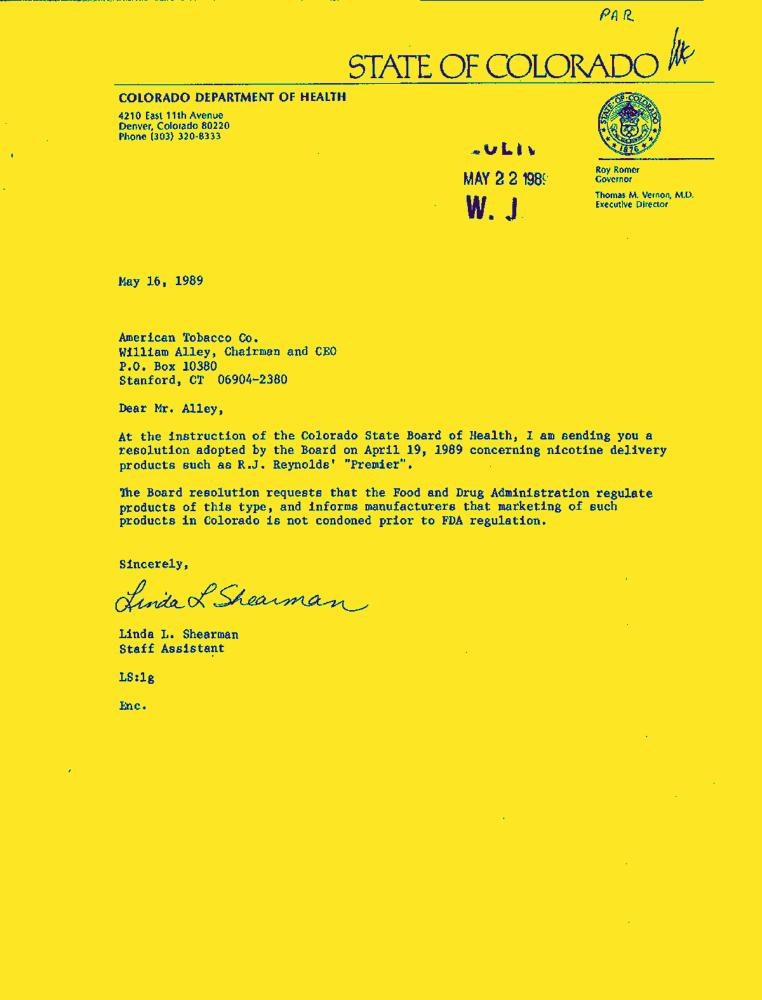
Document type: Letter-Doc